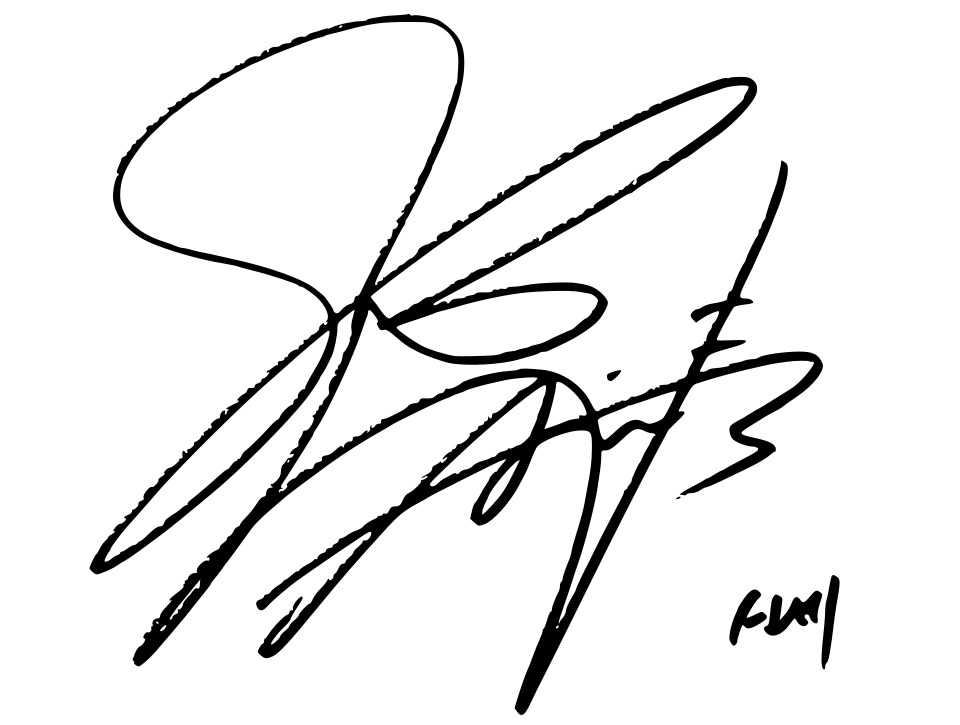
Signature of: sinb